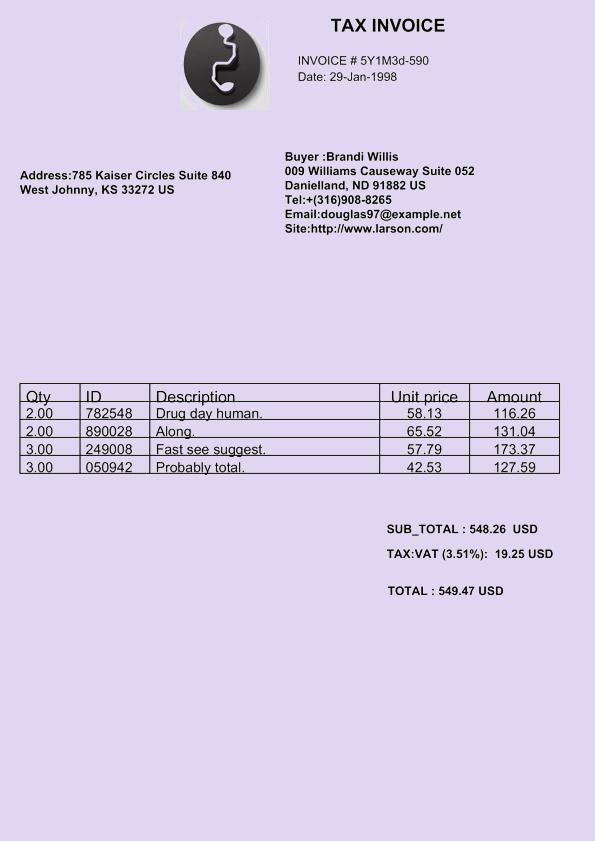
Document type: Invoice